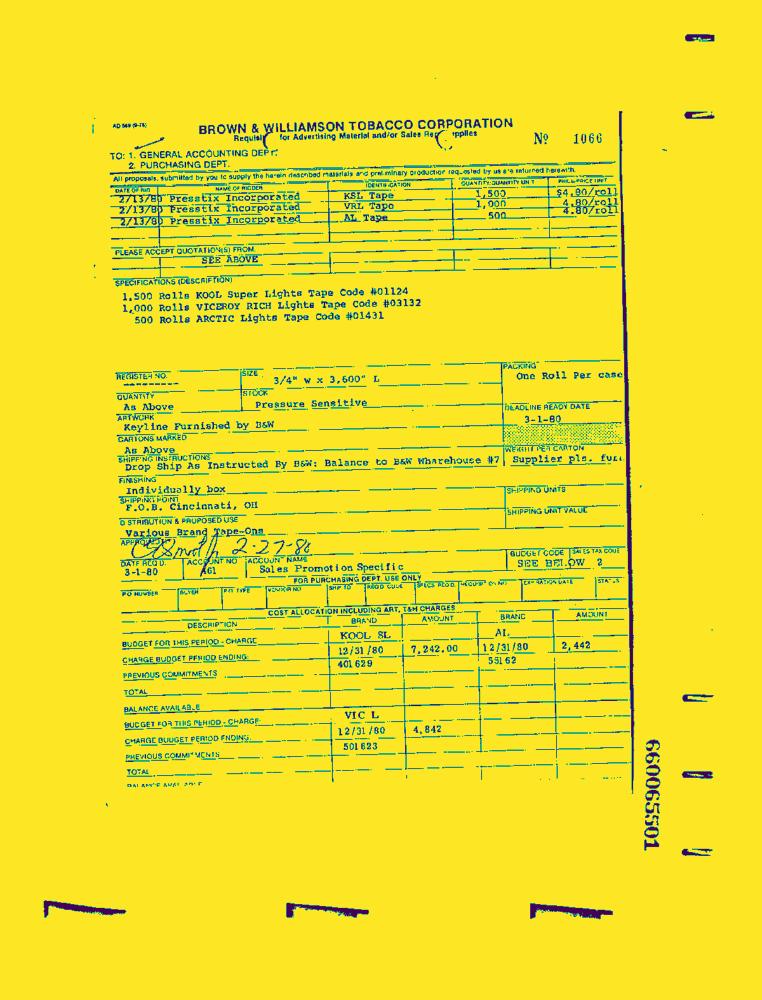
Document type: Invoice-Doc